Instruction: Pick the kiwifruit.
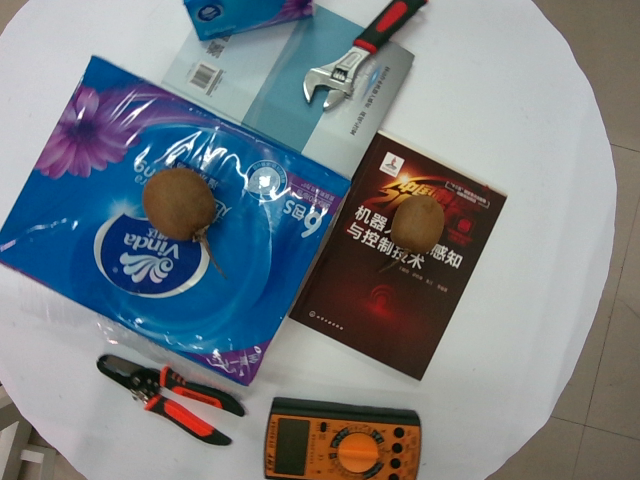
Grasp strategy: vertical